Question: What type of tax is indicated in the document, personal property or real estate?
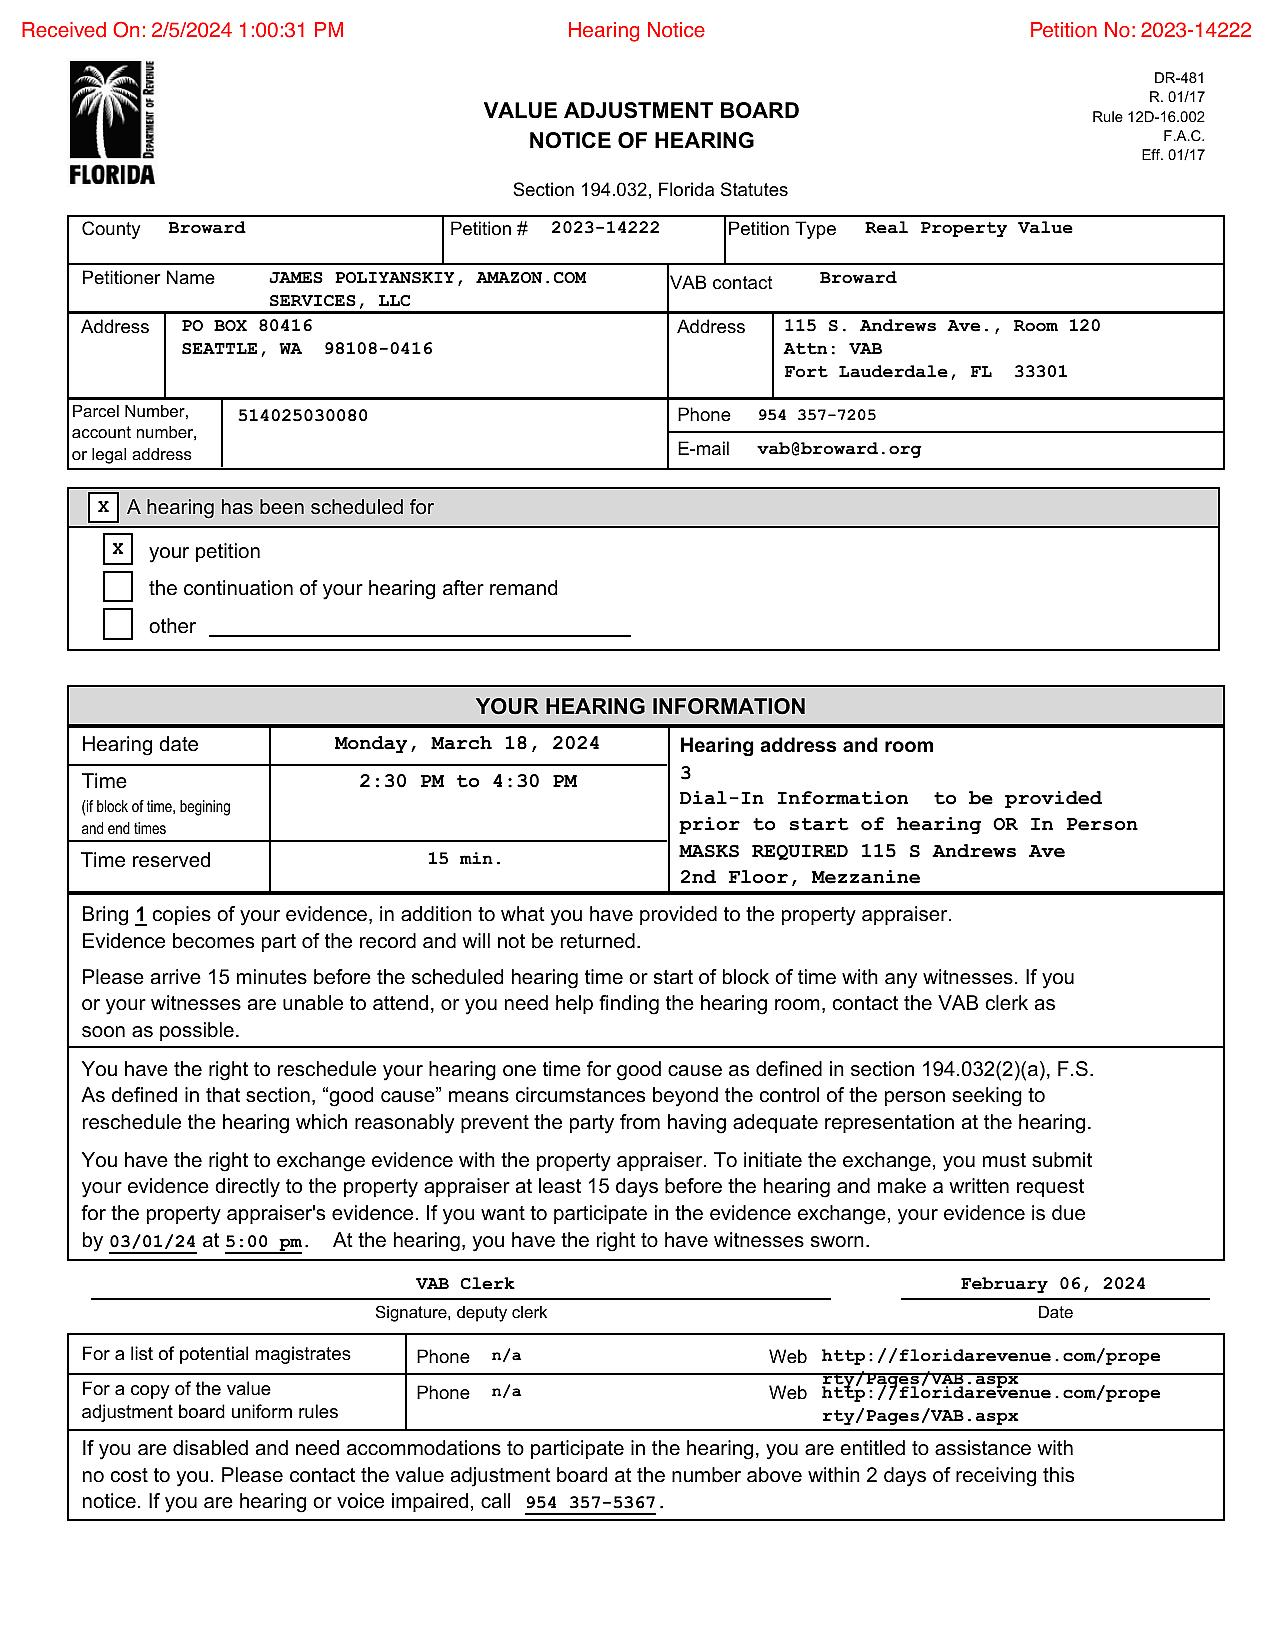
Answer: "Real Property Value"